Question: What was observed in the imaging?
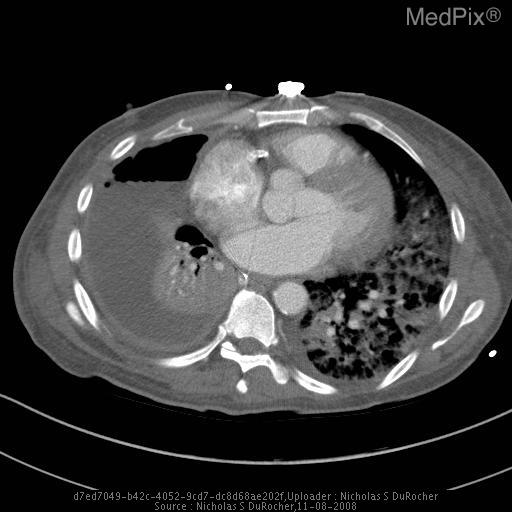
Answer: The imaging shows An air-fluid level in the right hemithorax, with marked atelectasis of the right lung. In this axial image, right hemithorax air-fluid level is present.  Atelectasis of right lower lung is noted and surrounded by fluid..